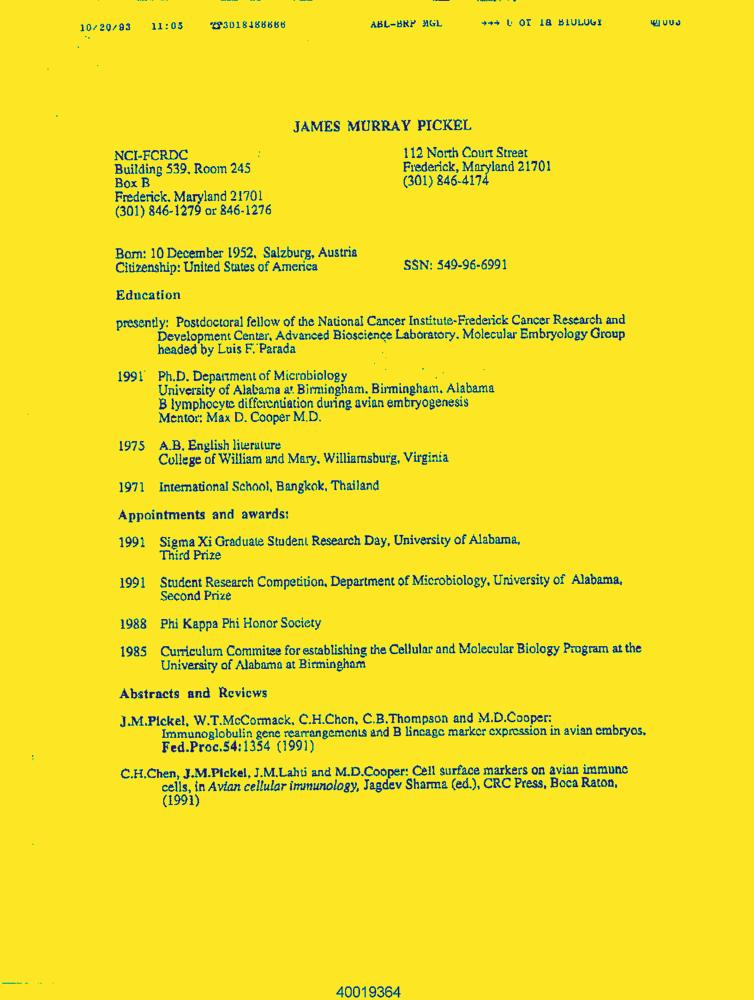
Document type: Resume-Doc